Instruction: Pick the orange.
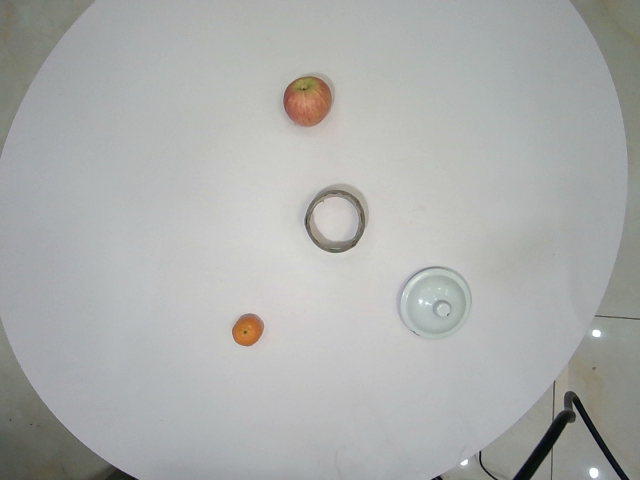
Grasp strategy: vertical